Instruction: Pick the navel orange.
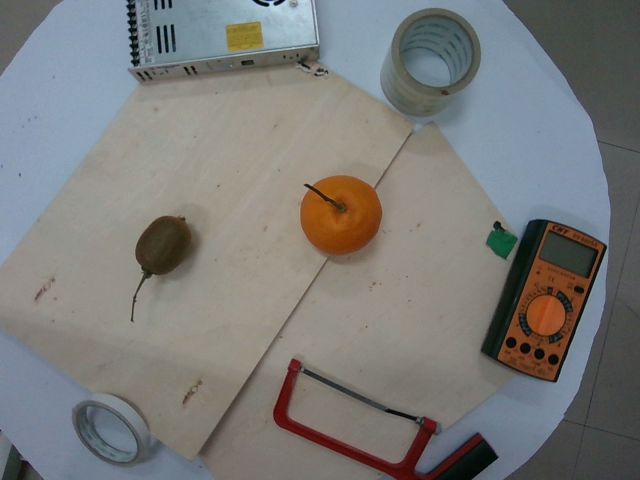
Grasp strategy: vertical